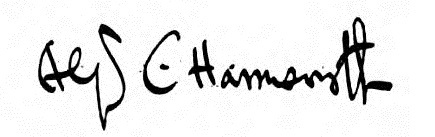
Signature of: alfred harmsworth 1st viscount northcliffe